Patient: Female, age 73
A 73-year-old woman was urgently admitted to the Department of Internal Medicine and Clinical Pharmacology due to shortness of breath, fever, cough, and exercise intolerance. The patient denied direct contact with SARS-CoV-2-infected person in the last 14 days. However, she was not vaccinated against COVID-19. Medical interview showed symptoms of hypertension, diabetes type 2, hyperuricemia, chronic kidney failure in stage G3a according to Kidney Disease Improving Global Outcomes (KDIGO) and paroxysmal atrial fibrillation. Due to the coexistence of comorbidities, the patient had been ordered the following: ramipril, amlodipine, acetylsalicylic acid, chlorthalidone, glimepiride, spironolactone, metformin, allopurinol, and bisoprolol.
In the physical examination on admission, temperature of 36.1 C, blood pressure of 110/60 mmHg, respiratory rate of 24/min, and blood oxygen saturation of 81% were observed, and during lung auscultation, bilateral crackles, wheezing, and decreased respiratory sound in the base parts of lungs were examined. In the electrocardiography, atrial fibrillation with a ventricular rate of 100-130/min was observed. The examination revealed dyspnoea, tachypnoea, and increased work of additional respiratory muscles.
Laboratory tests showed white cells count 16.89 x 103 cells/microL (reference range, 4-10 x 103 cells/microL) with neutrophilia (92.4%) and lymphopenia (5.6%), hemoglobin count 8.5 g/dL (reference range, 11.5-15 g/dL), hematocrit 27.9% (reference range, 36-46%), platelets count 332 x 103 cells/microL (130-400 x 103 cells/microL), C-reactive protein concentration 34.6 mg/L (reference range: 0-5 mg/L), procalcitonin concentration 1.02 ng/mL (reference range: <0.5 ng/mL), interleukin-6 concentration 24.3 pg/mL (reference range: <7 pg/mL), serum creatinine concentration 1.06 mg/dL (reference range: 0.51-0.95 mg/dL), GFR MDRD: 54.01 mL/min (reference range: >60 mL/min), D-dimer concentration 1,040 ng/dL (reference range: <500 ng/dL). ABG showed pH 7.31 (reference range: 7.35-7.45), pCO2 44.3 mmHg (reference range: 35-46 mmHg), pO2 53.3 mmHg (reference range: 70-100 mmHg), SpO2 83% (reference range: >96%), lactate 3.15 mmol/L (reference range: <1.8 mmol/L), base excess (BE) 4.2 mmol/L (reference range: (-2) to 3 mmol/L), and  21.9 mmol/L (reference range, 21-26 mmol/L). Electrolytes, liver enzyme concentration, coagulation, and clinical urine tests were normal.
Due to reported symptoms and laboratory results, COVID-19 was suspected. In order to assess the severity of pneumonia, it was decided to perform lung HRCT. In HRCT bilateral, superimposed air space consolidations with GGO in lowers and uppers lobes, more marked on right were described. Moreover, thickening of the interlobular septa was observed. There were mediastinal hilar lymphadenopathy and bilateral pleural effusion. The lesions accounted for 48% of the lungs. These HRCT findings were described as typical for COVID-19 pneumonia with a moderately advanced British Society of Thoracic Imaging (BSTI) score (Figure 1).
A nasopharyngeal swab sample for SARS-COV-2 was collected three times: two times for antigens tests and one for RT-PCR test. Both antigen tests and RT-PCR tests were negative. Microbiological and mycological blood cultures and sputum cultures were performed. Additionally, there were taken blood tests for the presence of IgM and IgG antibodies for Mycoplasma pneumoniae, Chlamydophila pneumoniae, SARS-CoV-2, Influenza A, B, and Respiratory Syncytial Virus, but they were all negative. Also, abdominal ultrasound examination and echocardiography were performed. No other outbreaks of potential infection were detected.
Before the results of the laboratory tests were obtained, due to the severe clinical condition, empirical therapy was introduced using ceftriaxone, levofloxacin, low molecular weight heparin, dexamethasone, budesonide, and ipratropium bromide.
Due to increasing respiratory failure despite oxygen therapy given and deteriorating results of ABG (pO2: 45.4 mmHg, SpO2: 79%) anesthesiologist's consultation was performed. Prone position and switch type of oxygen therapy to high flow oxygen delivery 60 L/min FiO2: 0.9 was recommended. Moreover, it was recommended to take a nasopharyngeal swab in the SARS-CoV-2 infection one more time, and until the result is obtained, the patient should be treated like a COVID-19-positive person. Recommended procedures improved saturation of patient to 98%; however, this next swab was also negative.
Despite the suggestions of anesthesiologists, remdesivir and tocilizumab were not included in the treatment, suspecting other than viral etiology of pneumonia.
In the cultures following results were obtained: blood and urine were negative, whereas in sputum Candida albicans and Candida glabrata were identified. They were sensitive to fluconazole, amphotericin B, caspofungin, and micafungin. The antifungal drug Fluconazole 200 mg daily per os was added to therapy.
During further hospitalization, improvement in the general state of the patient was observed. Oxygen therapy was gradually reduced. Atrial fibrillation was converted to regular sinus rhythm with ventricular action of 65 beats per minute. On the 10th day, the shortness of breath was not observed, and the patient did not require oxygen therapy (SpO2, 94%). Auscultation of the lung revealed a reduction of crackles and wheezing; the symmetrical respiratory sound was the dominant one. Laboratory determinants of inflammation were normalized. The control chest HRCT showed full withdrawal of inflammatory changes and regression of pleural effusion (Figure 2). At the base of the lungs, fibrous-atelectasis changes were reported.
The patient has been discharged from the hospital in a good general condition without any complaints and continued outpatient treatment with fluconazole.
Keywords: covid-19 pneumonia, differential diagnosis, fungal pneumonia, high-resolution computed tomography
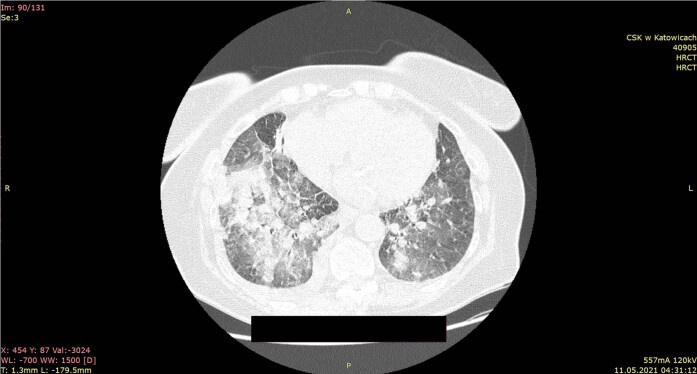
Image caption: HRCT scans on hospital admission: bilateral, superimposed air space consolidations with GGO in lower and upper lobes, more marked on right are described.